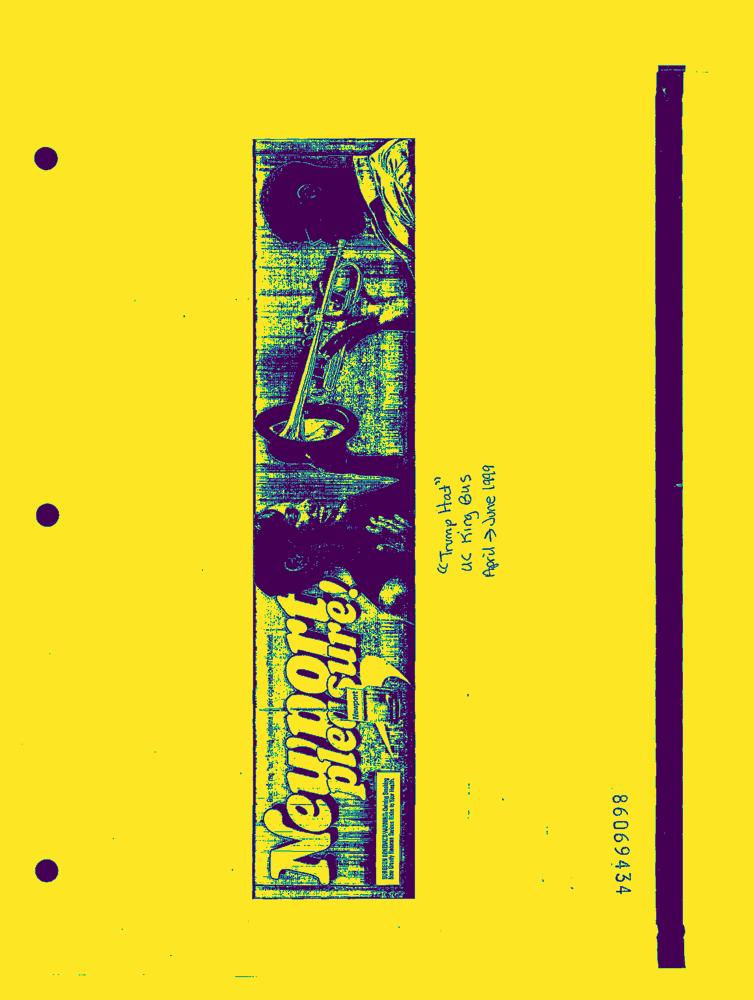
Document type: AD